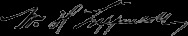
Signature of: william henry lippincott